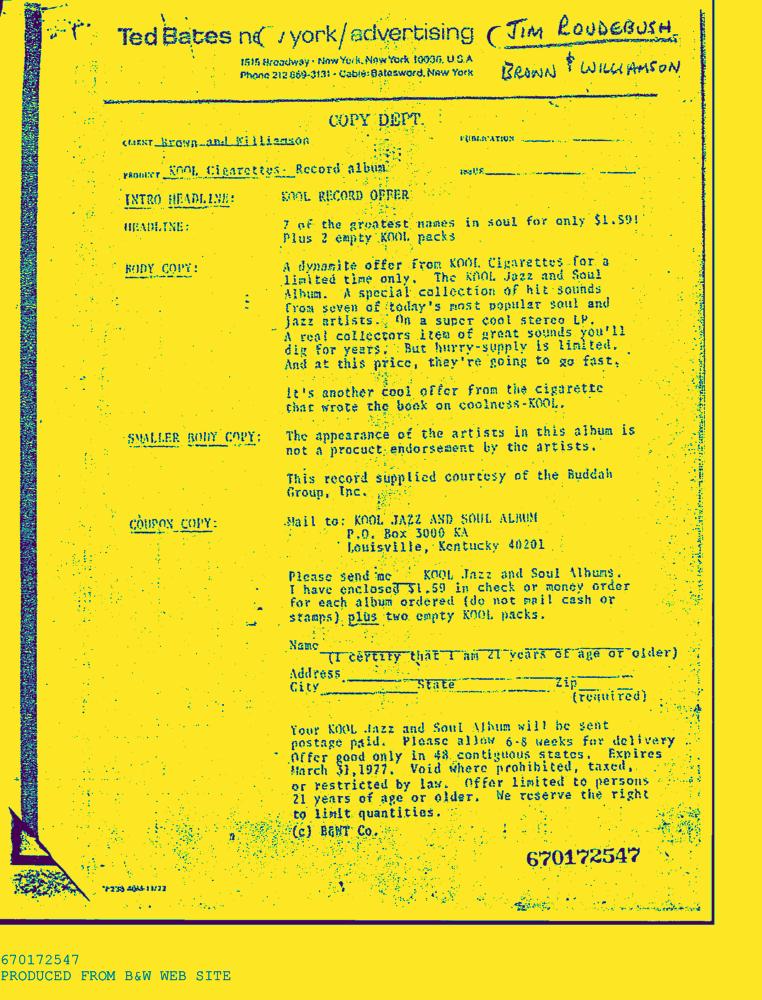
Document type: AD